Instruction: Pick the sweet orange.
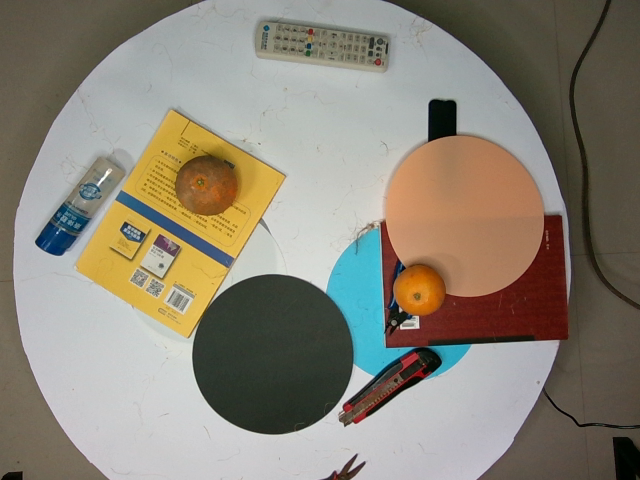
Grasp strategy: vertical